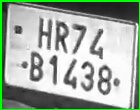
License plate number: HR 74B 1438